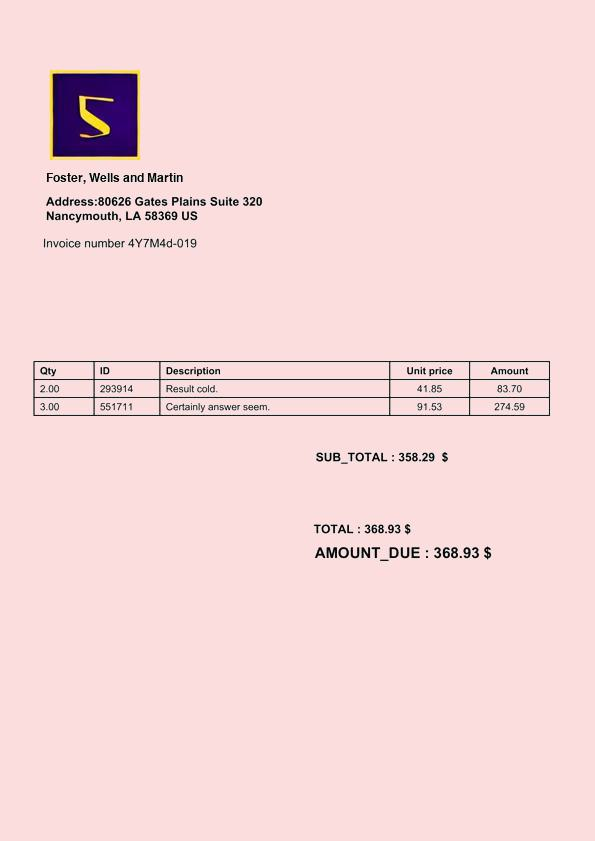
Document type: Invoice